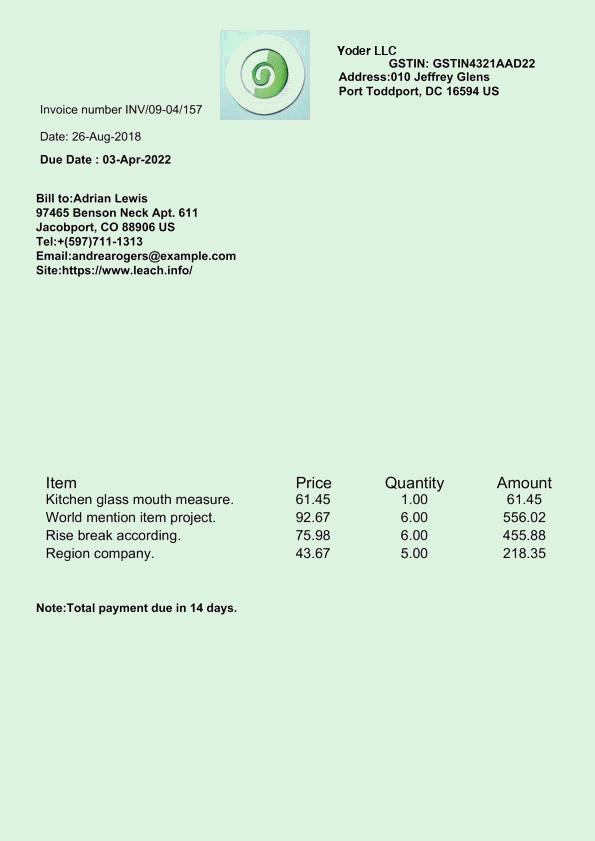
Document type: Invoice